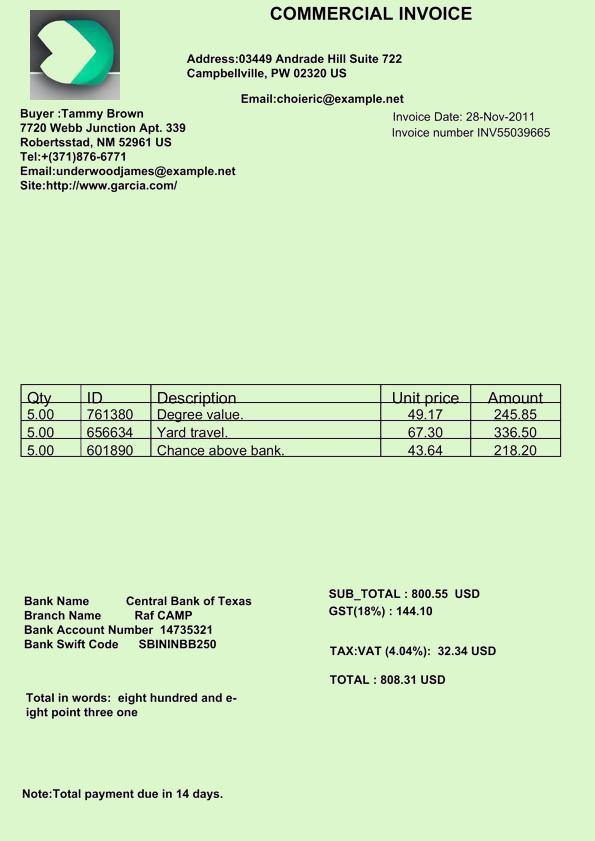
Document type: Invoice